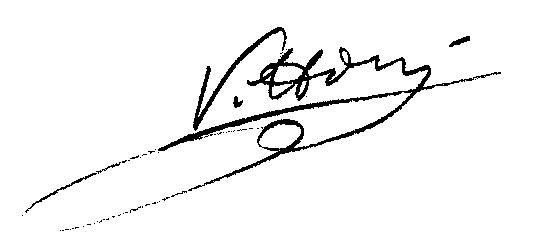
Signature of: françois vittori